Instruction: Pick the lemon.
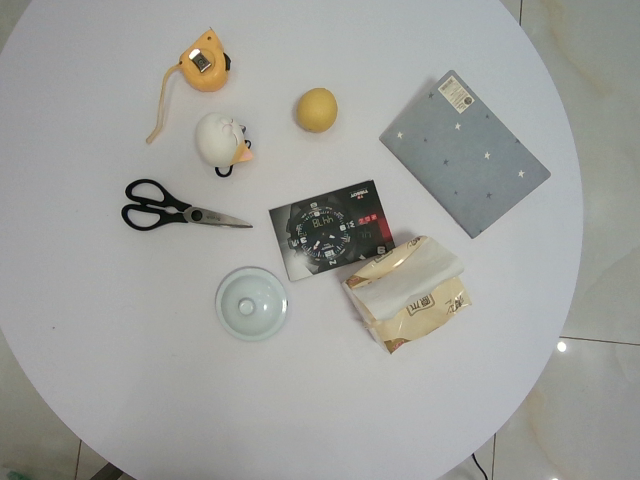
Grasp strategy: vertical